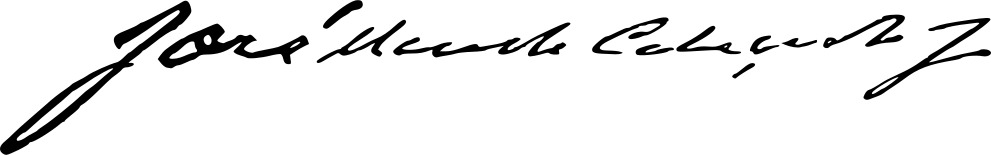
Signature of: josé mendes cabeçadas